Question: What might the diagnosis be?
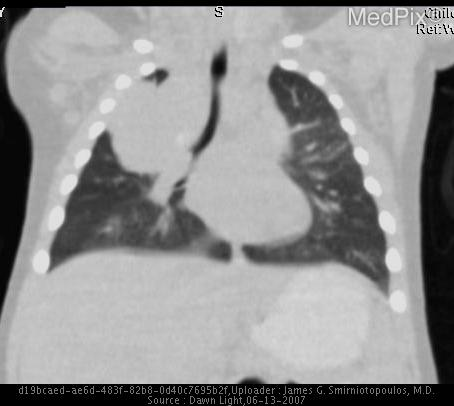
Answer: The possible diagnosis includes •  Neuroblastoma
•  Ganglioneuroblastoma
•  Ganglioneuroma
•  Neurofibroma
•  Schwannoma
•  Rhabdomyosarcoma.